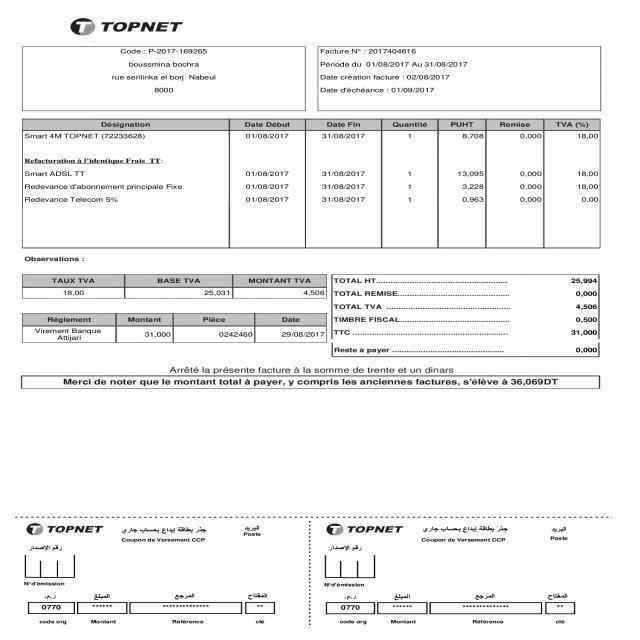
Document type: Invoice